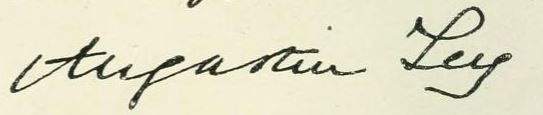
Signature of: augustin ley reverend